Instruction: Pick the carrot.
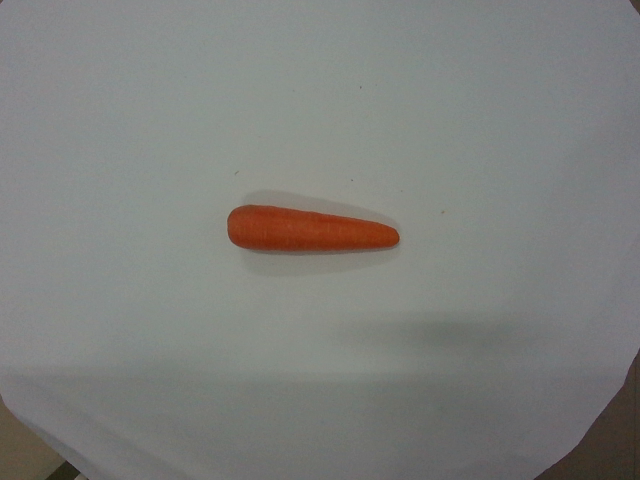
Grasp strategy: vertical